Question: What do the imaging results show?
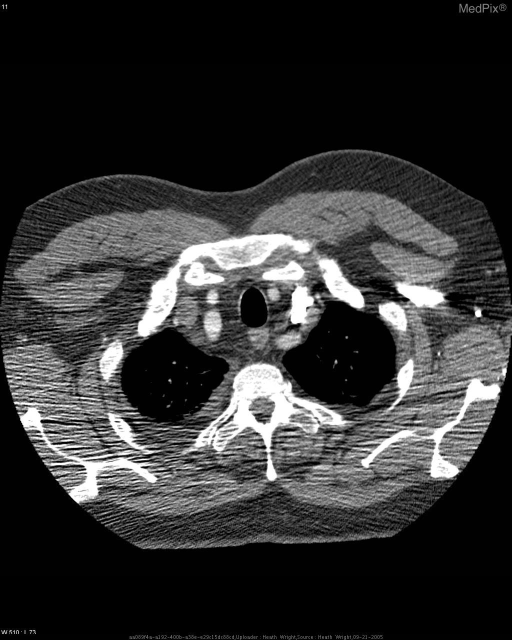
Answer: The imaging shows Right aortic arch with aberrant left subclavian artery Axial CT above the level of the arch demonstrating bilateral common carotid and subclavian arteries..